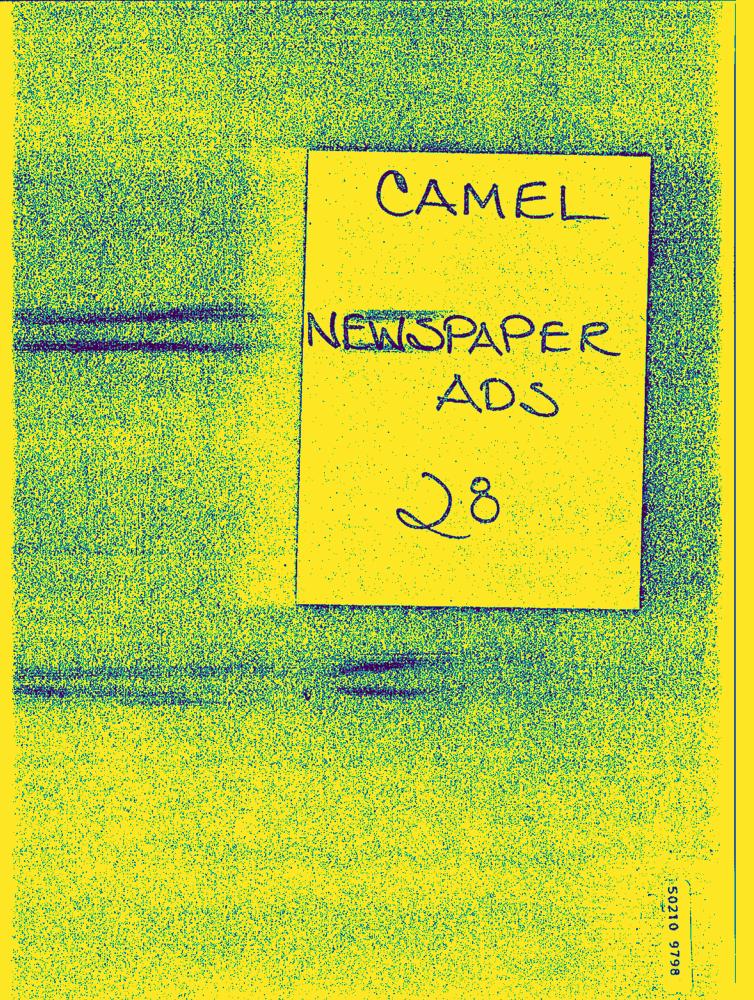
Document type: AD